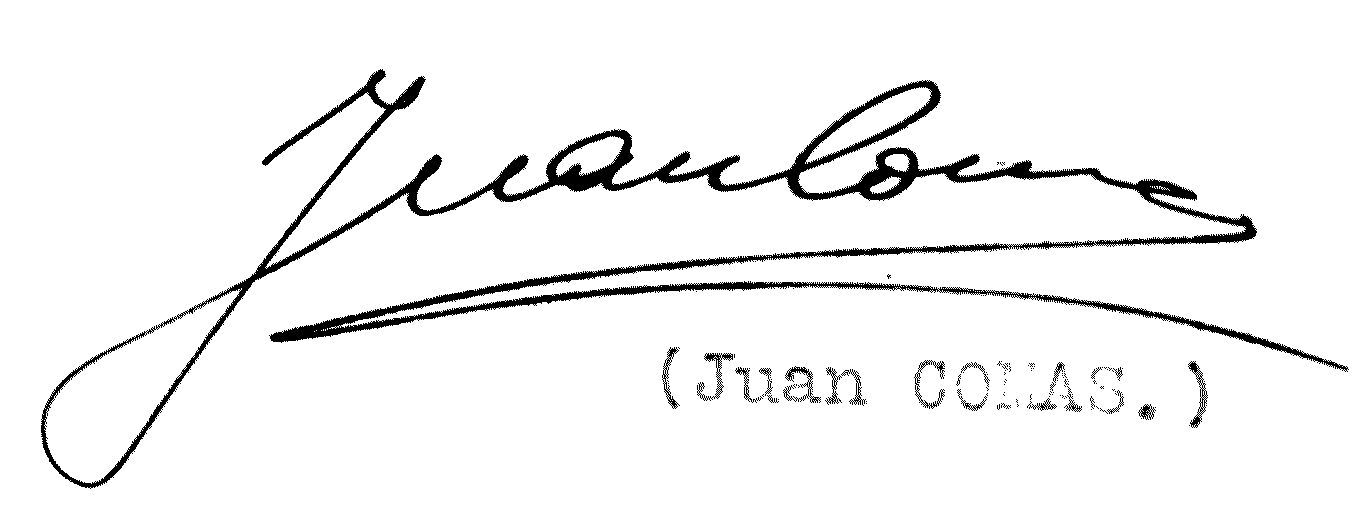
Signature of: juan comas